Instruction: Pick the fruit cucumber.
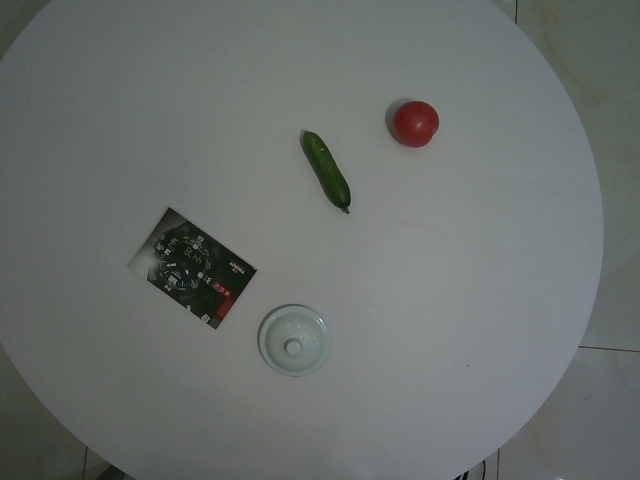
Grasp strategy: vertical